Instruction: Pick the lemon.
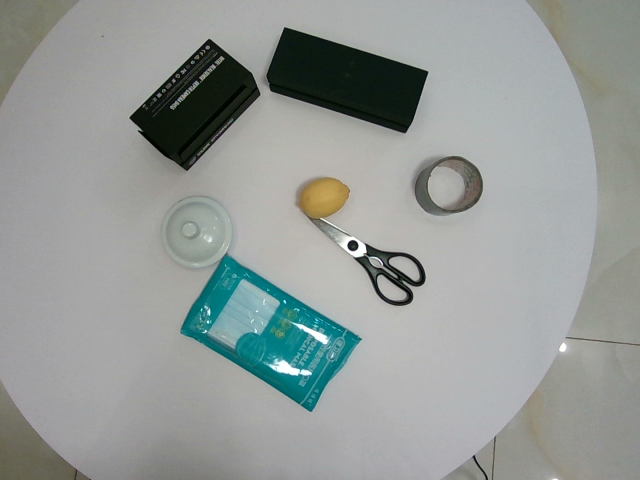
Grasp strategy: vertical